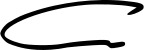
Signature of: mohamed al menfi